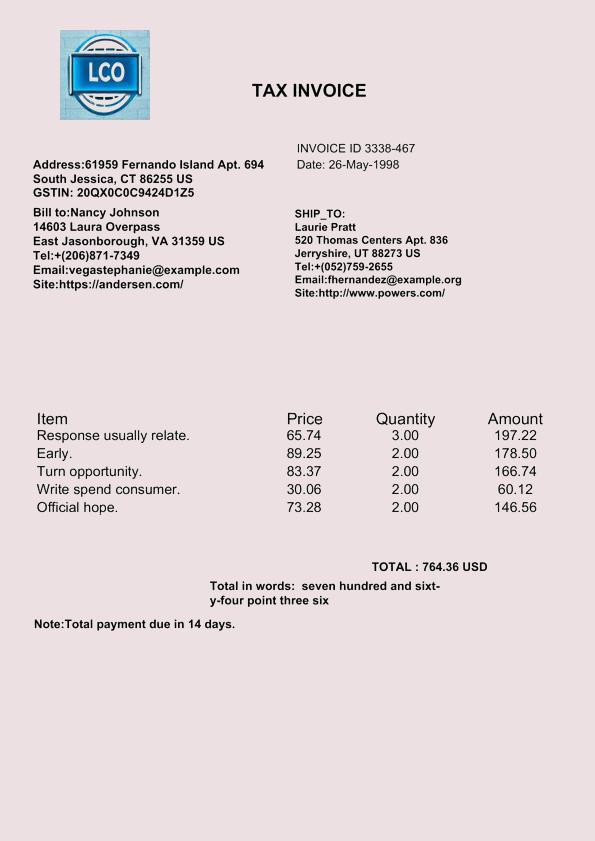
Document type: Invoice